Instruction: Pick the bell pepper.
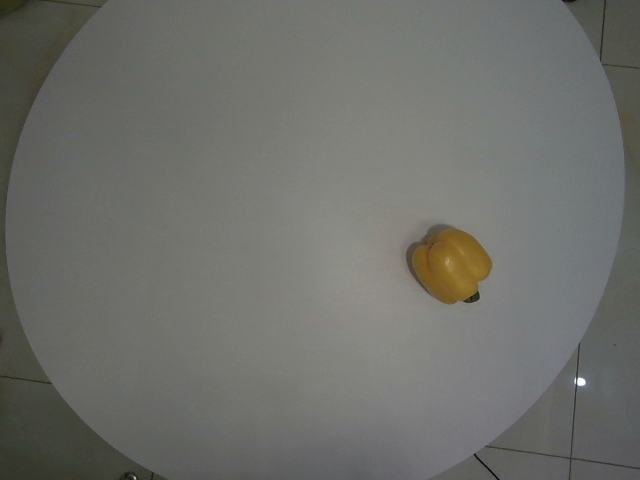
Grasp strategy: vertical